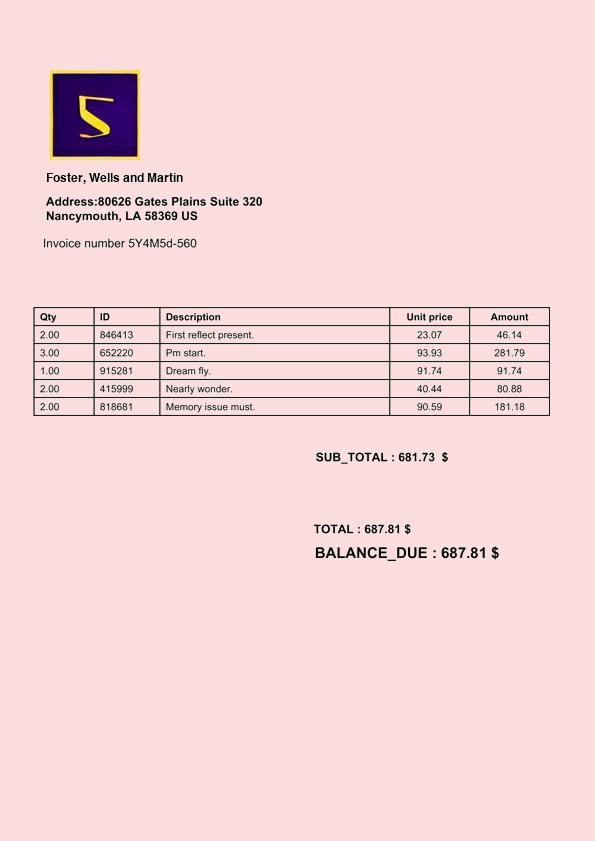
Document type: Invoice